Question: Describe the condition in detail:
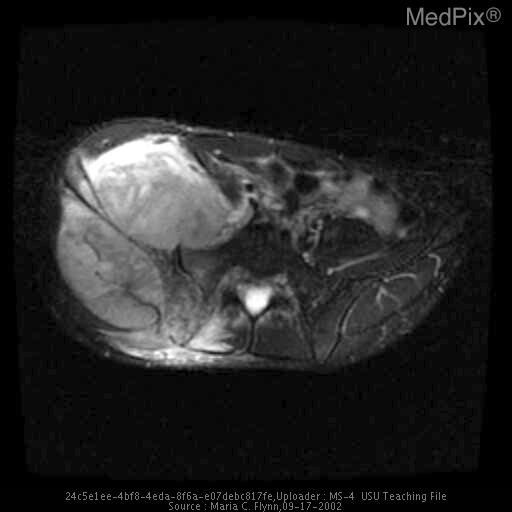
Answer: The disease is discussed as: Ewing Sarcoma (ES), a small malignant round cell tumor, is the second most common primary bone tumor in children after osteosarcoma (1).  ES occurs usually in individuals less than 25 years of age but rarely before the age of 5 years. There is a slight male predominance. Osseous Ewing sarcoma is usually medullary but rarely can be periosteal in location (2).   Ewing sarcoma of the bones is most frequently found in the axial skeleton and proximal extremities.  On radiographs, ES shows a osteolytic (permeative/moth eaten type of bone destruction) pattern usually with associated large soft tissue mass. Aggressive periosteal response manifests as an onion-skin or ‘sunburst’ appearance.  The overall disease-free 5-year survival in patients presenting with nonmetastatitic disease is 54-95% for Ewing sarcoma (3). Prognosis is worse for larger central lesions (e.g.retroperitoneal) as compared to distal ones with the best prognosis with periosteal or subperiosteal tumors. The addition of chemotherapy to wide exision and/or radiation therapy has improved the prognosis in these patients (3).